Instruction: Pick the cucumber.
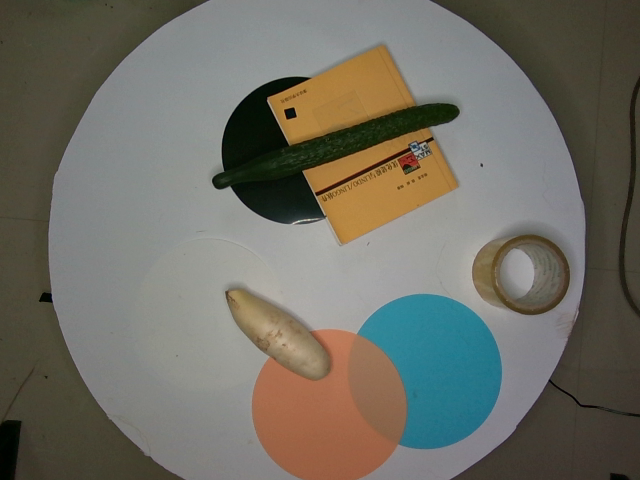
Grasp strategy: vertical